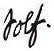
Signature of: wilhelm heinrich solf